Question: What is the property identification or parcel number listed?
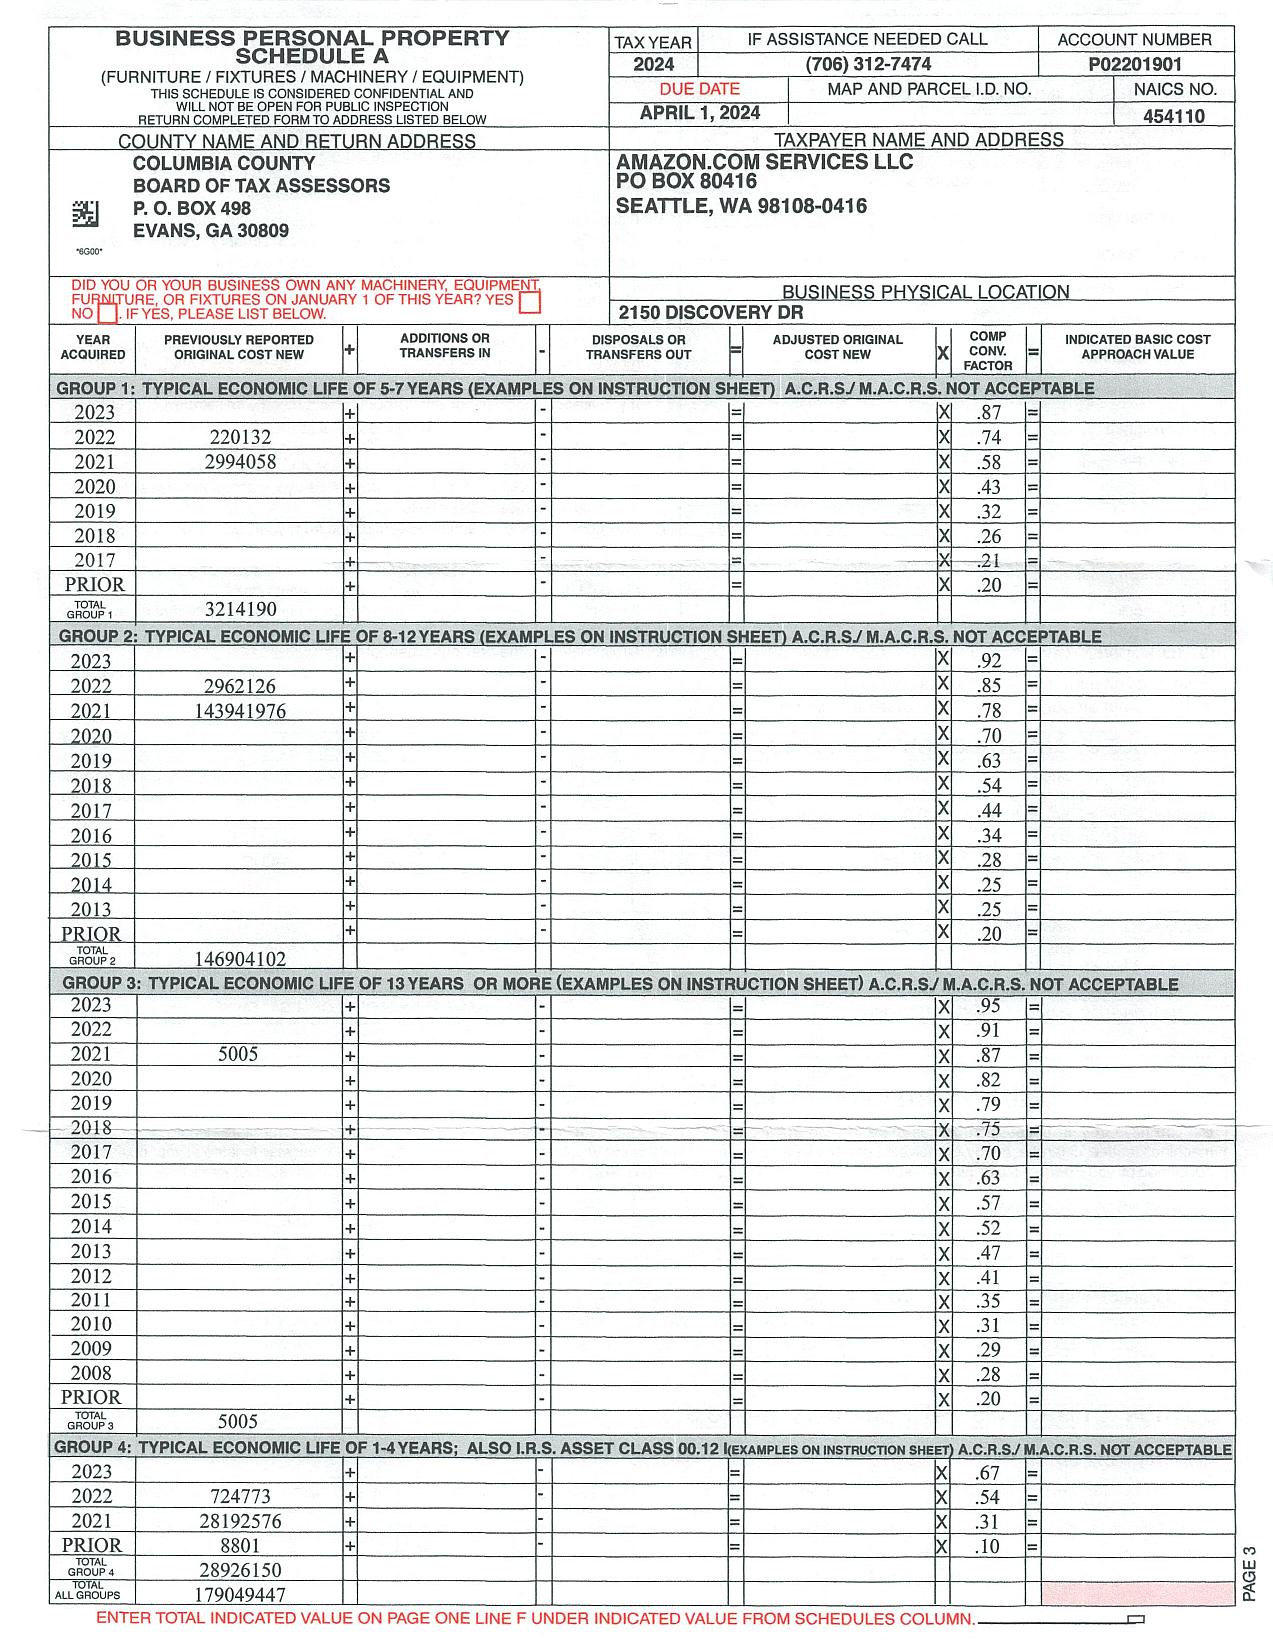
Answer: "454110"